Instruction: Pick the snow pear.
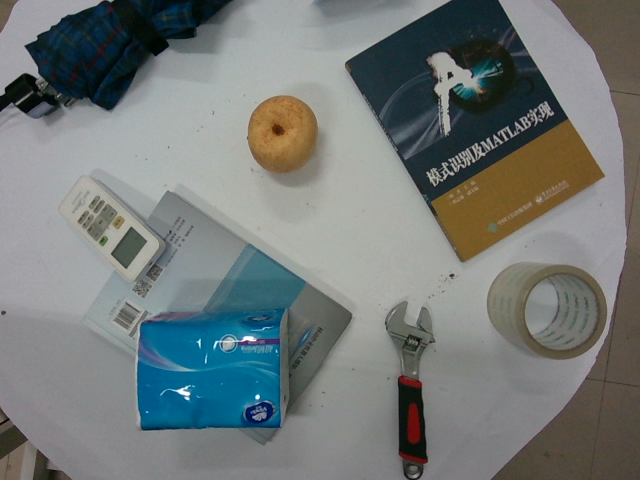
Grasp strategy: vertical